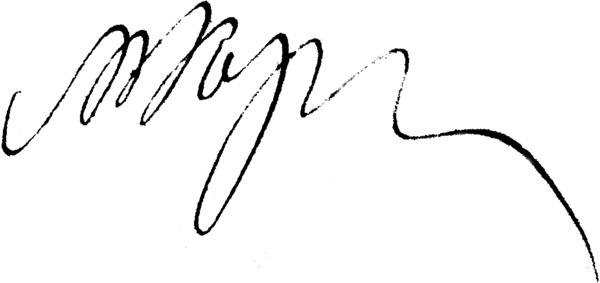
Signature of: q55171247